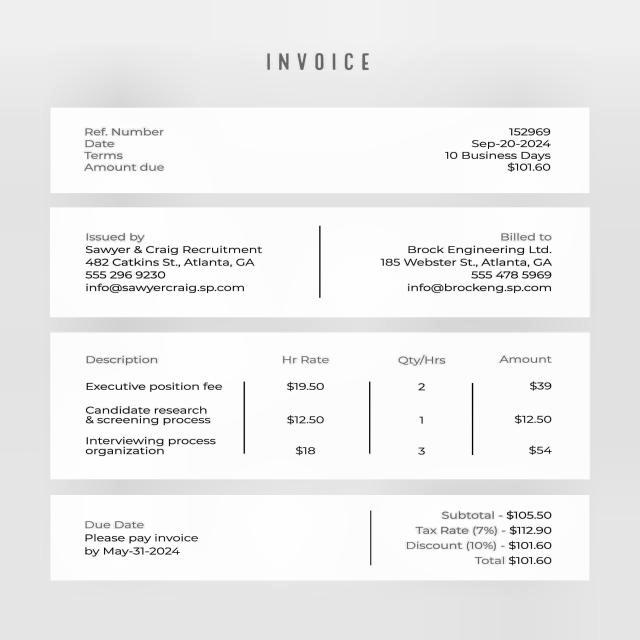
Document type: Invoice